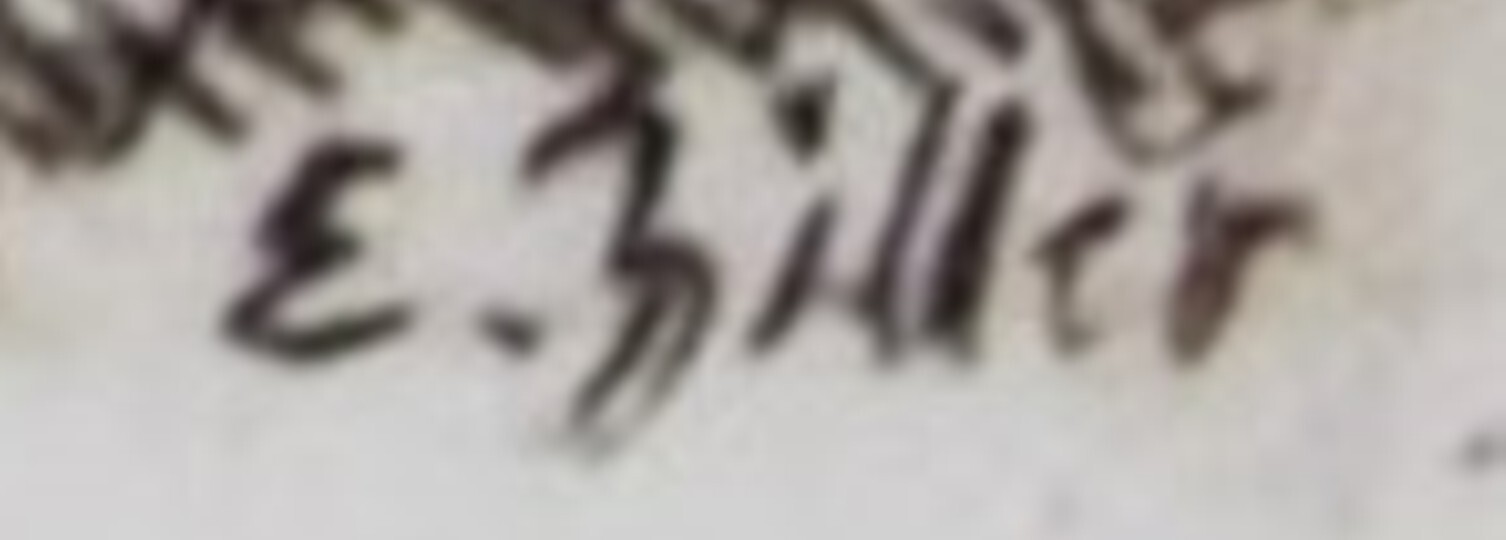
Signature of: ernest ziller